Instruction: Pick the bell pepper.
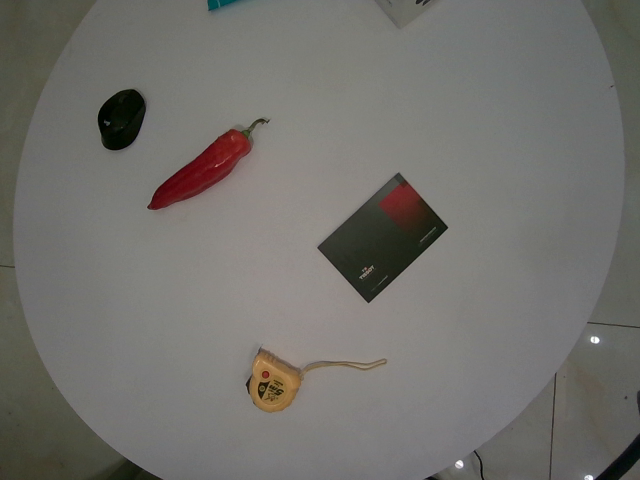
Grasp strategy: vertical